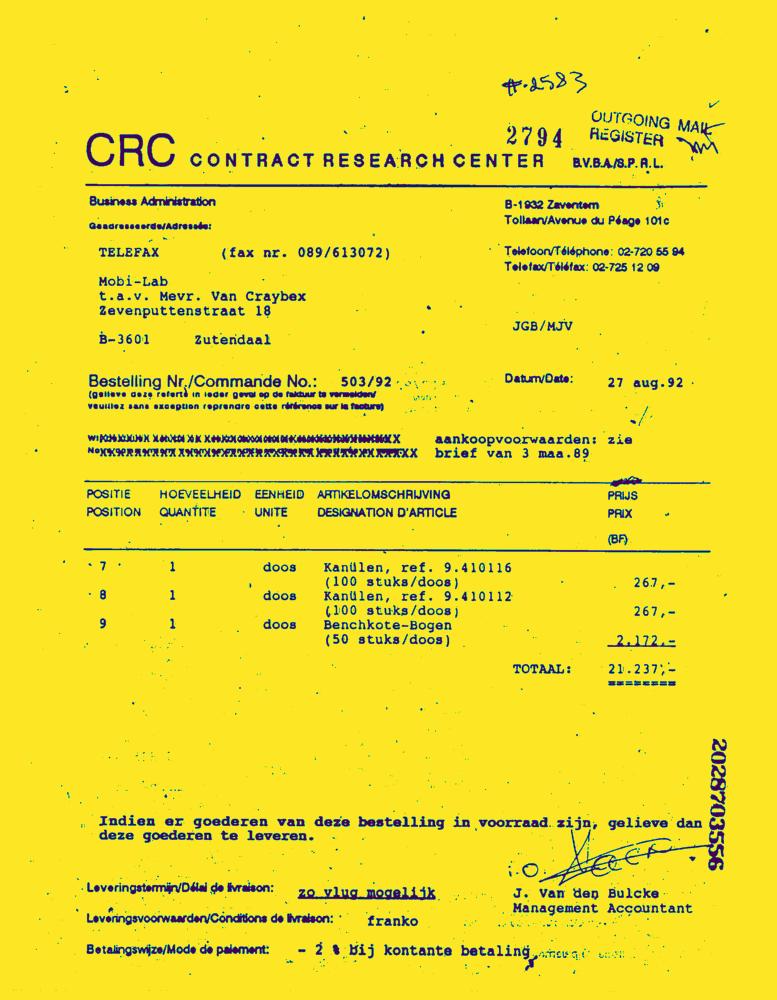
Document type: Invoice-Doc